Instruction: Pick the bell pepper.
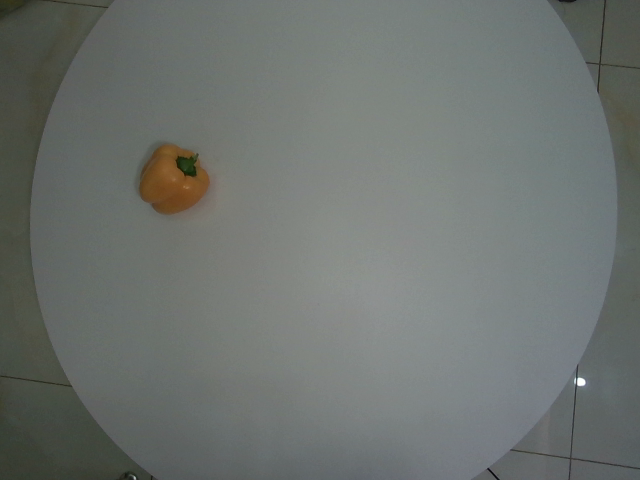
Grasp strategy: vertical